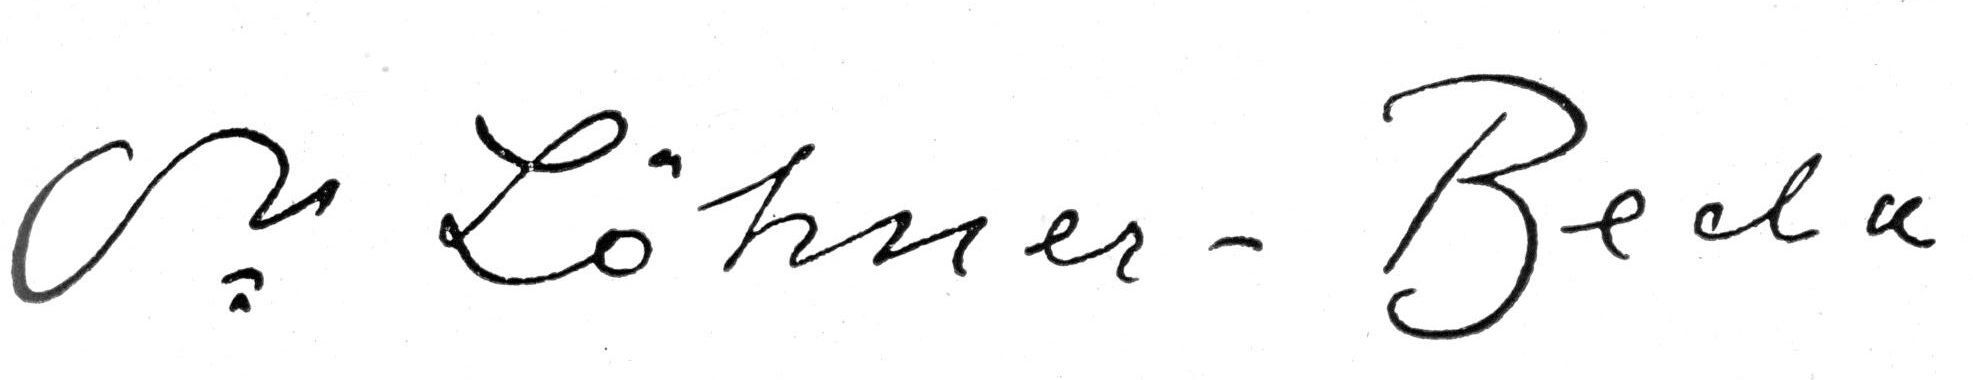
Signature of: fritz löhner beda